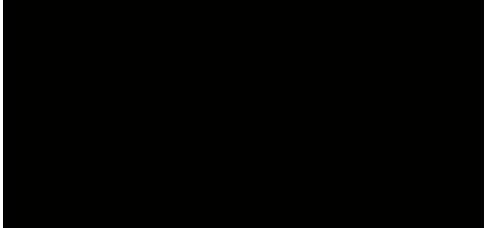
Signature of: esfandiar rahim mashaei